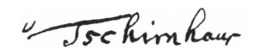
Signature of: ehrenfried walther von tschirnhaus